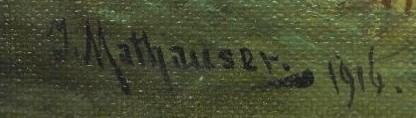
Signature of: josef mathauser